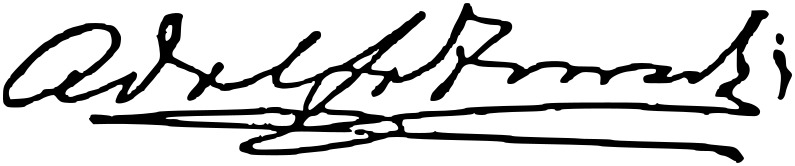
Signature of: adolfo torrado